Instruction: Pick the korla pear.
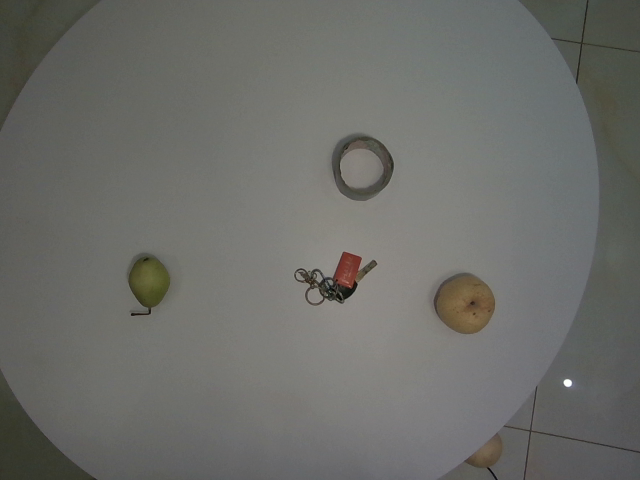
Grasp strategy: vertical